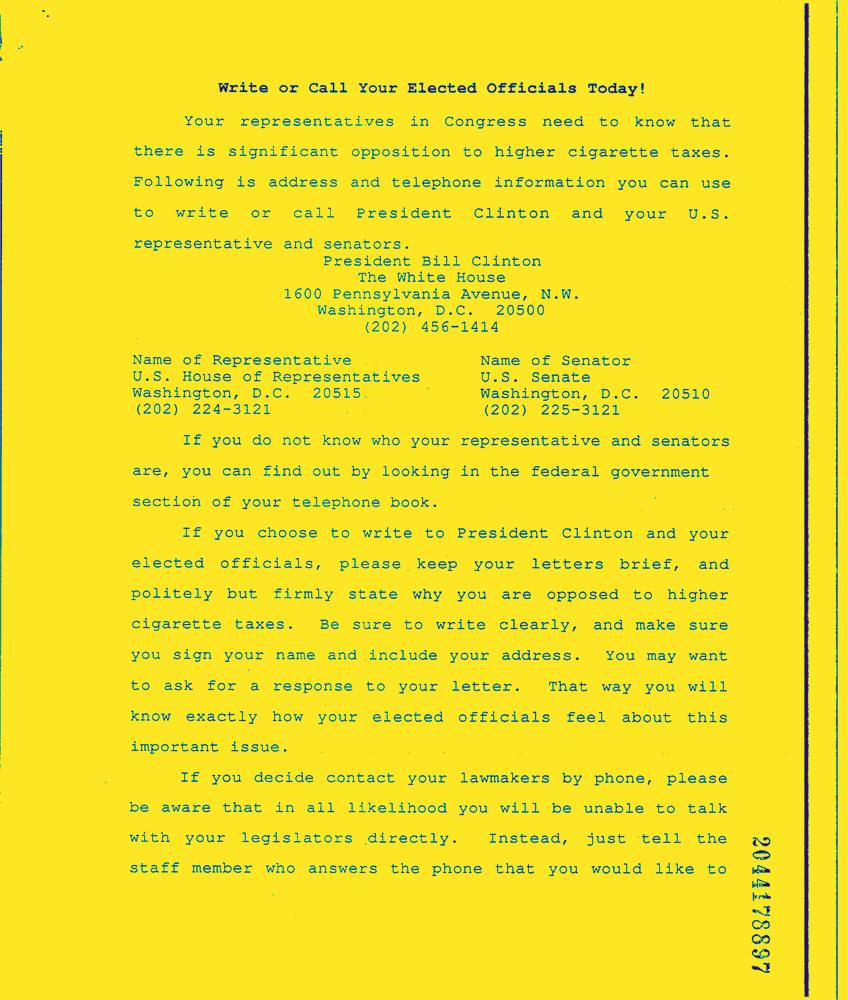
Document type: News-Article